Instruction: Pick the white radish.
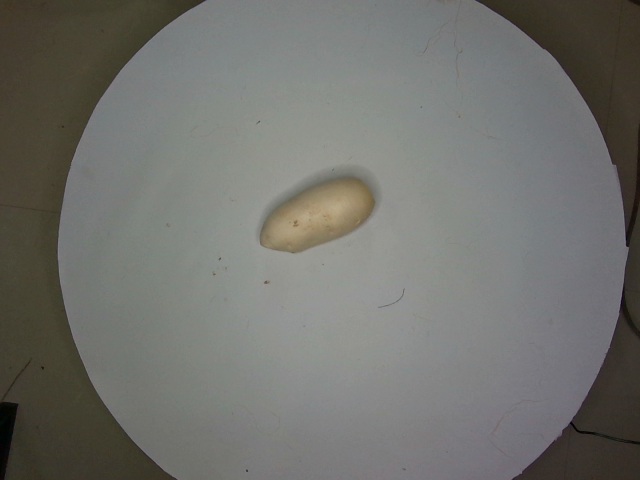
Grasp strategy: vertical